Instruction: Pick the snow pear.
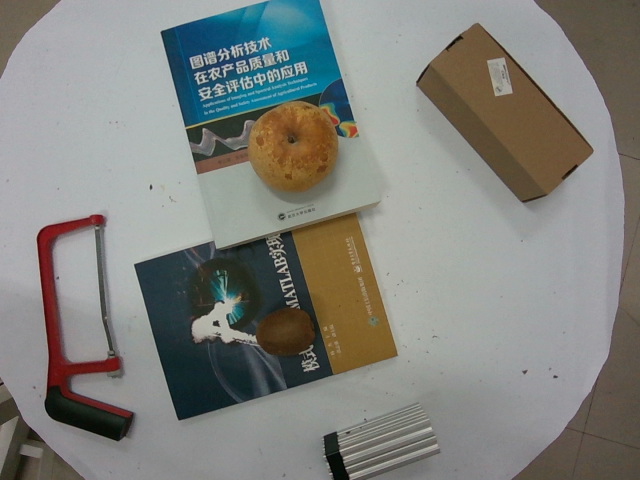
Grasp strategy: vertical